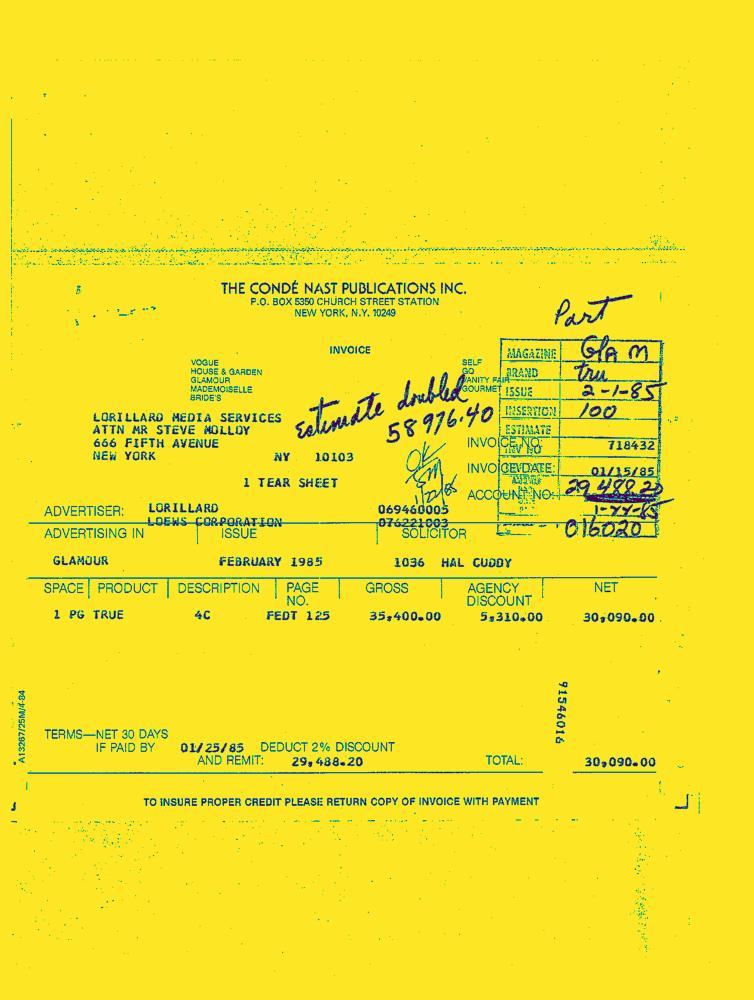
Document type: Invoice-Doc